Question: What type of tax is indicated in the document, personal property or real estate?
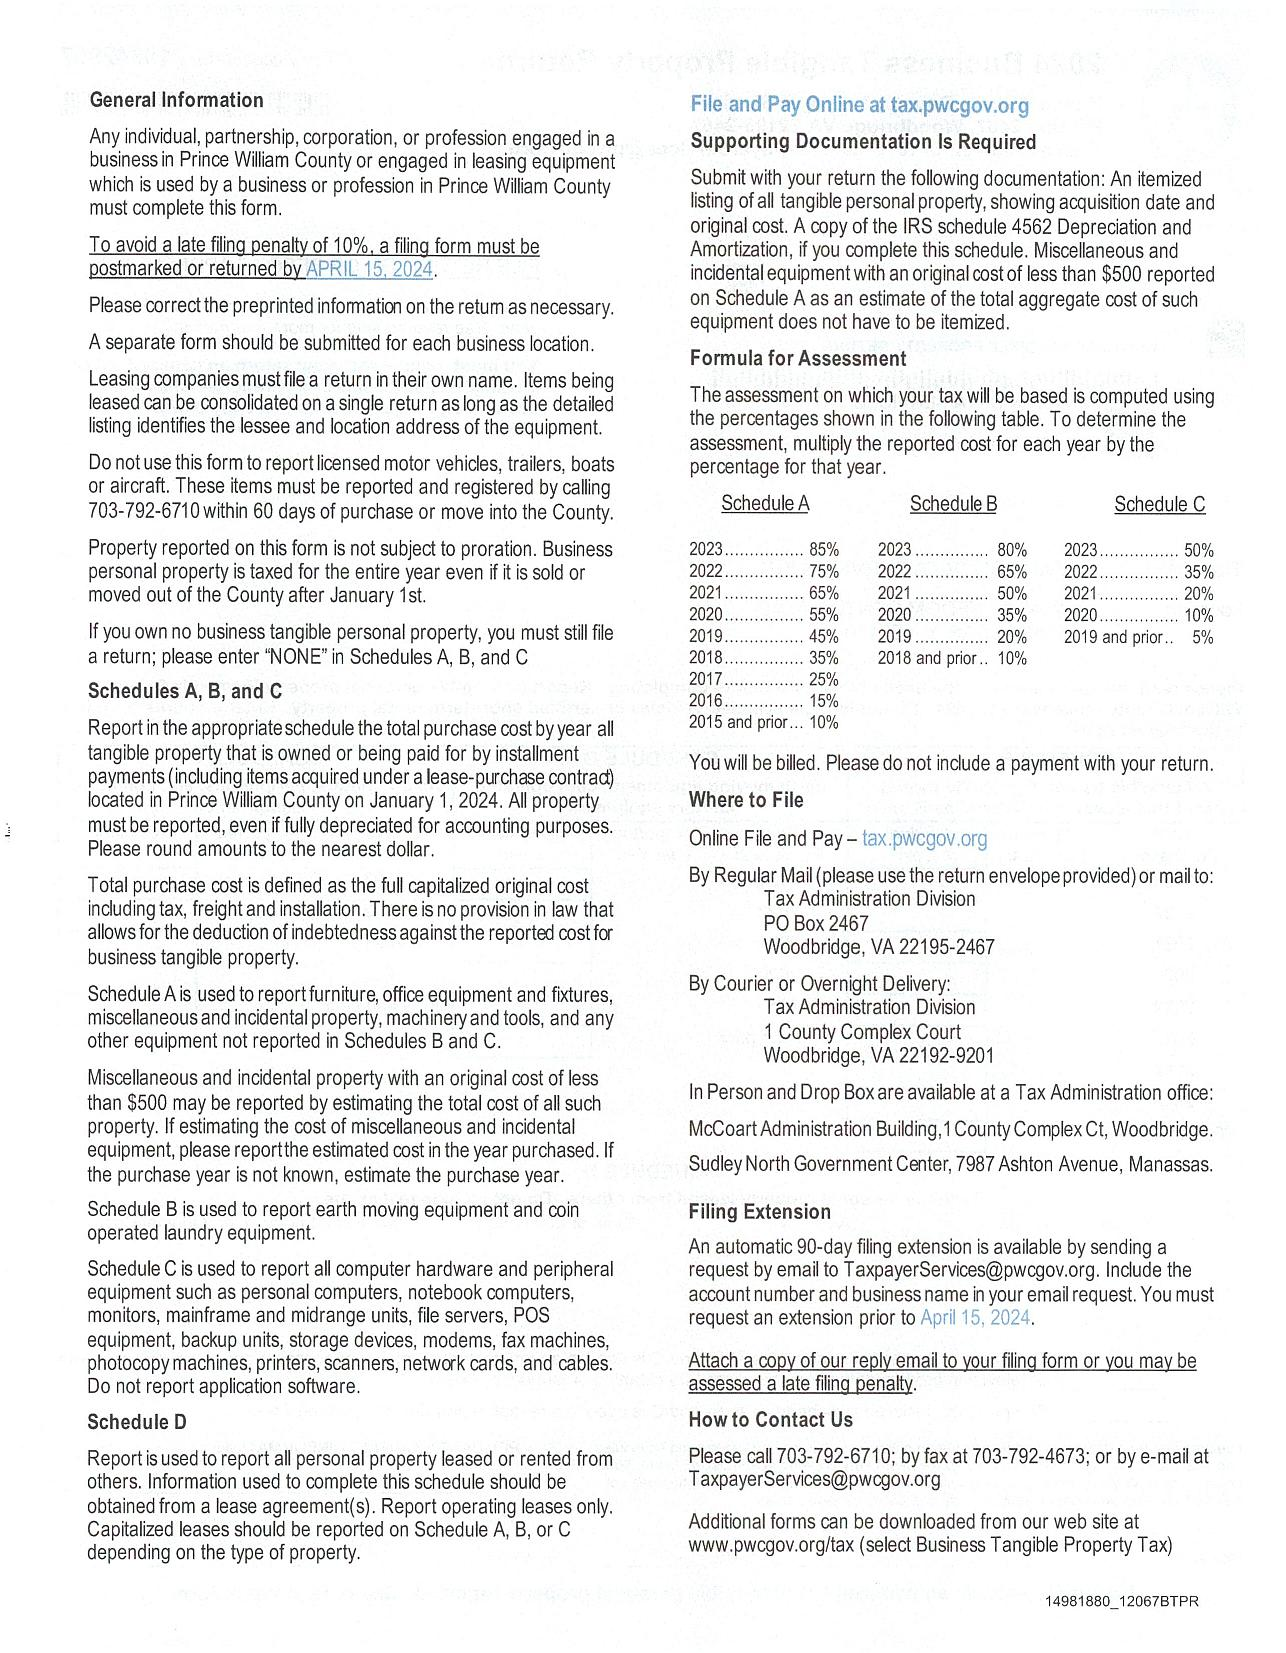
Answer: "Personal Property Tax"